Question: Which state is mentioned in the document?
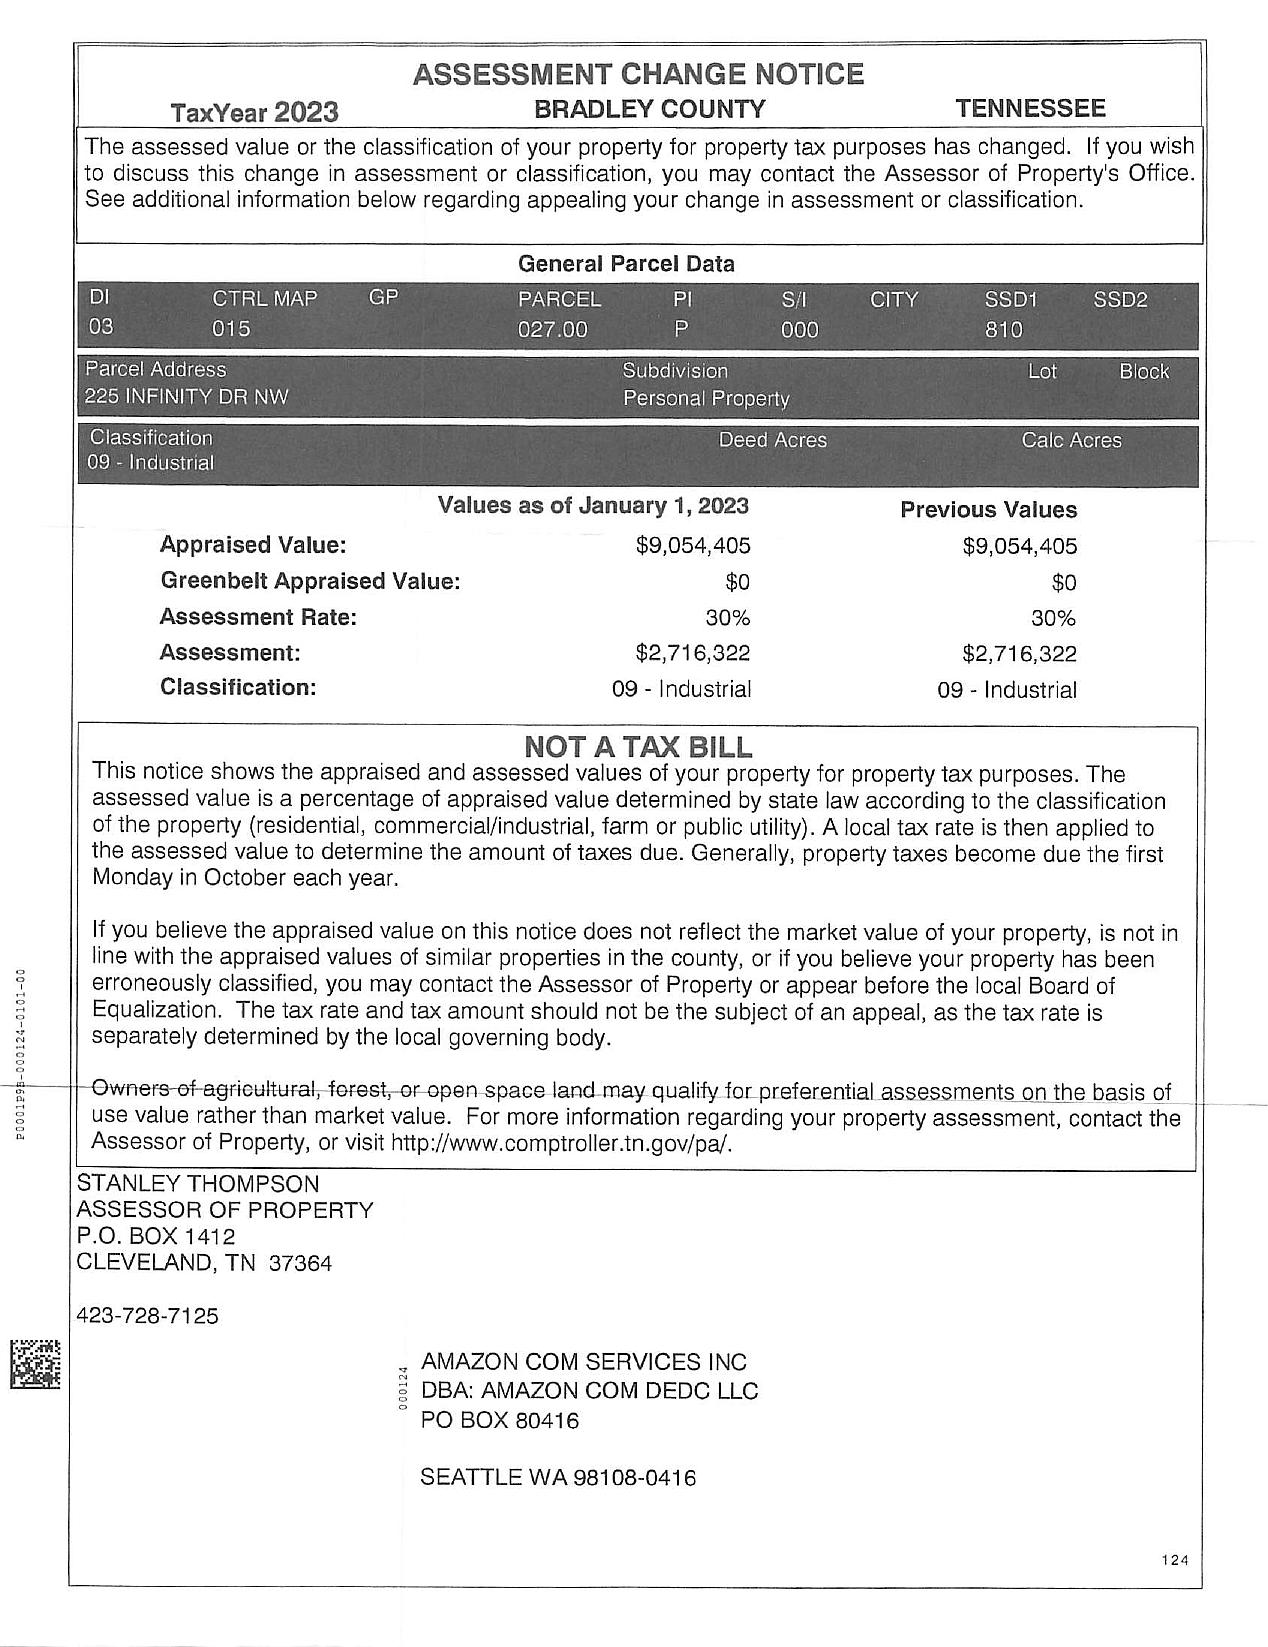
Answer: "TENNESSEE"